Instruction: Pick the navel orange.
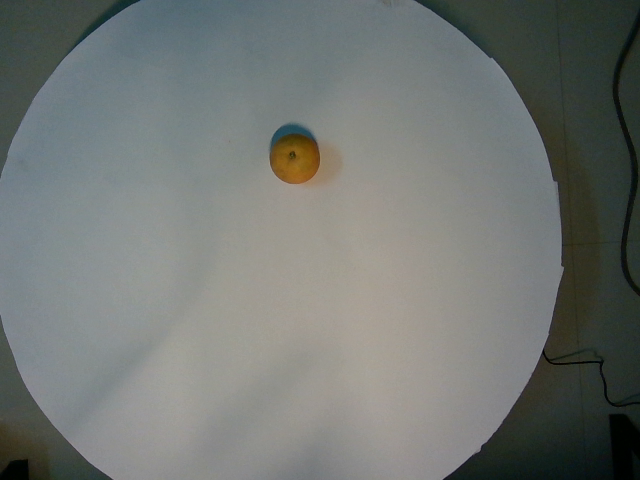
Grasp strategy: vertical